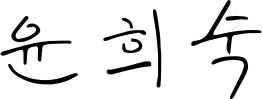
Signature of: yun hee suk